Question: What is the main concern?
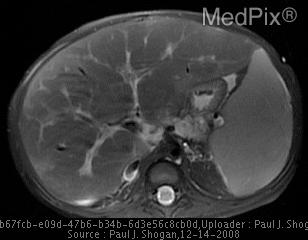
Answer: The findings suggest AP radiograph of the chest and abdomen demonstrates hypoinflated lungs, with a markedly distended abdomen.
AP radiograph of the chest and abdomen demonstrates centrally placed loops of bowel, with prominent hepatic and renal shadows.
Cross table lateral radiograph demonstrates anteriorly displaced loops of bowel with a posterior abdominal mass.  Hypoinflated lung volumes are also seen.
Longitudal sonographic image through the right lobe of the liver reveals periportal heterogeneity, consistent with early hepatic fibrosis. No hepatic masses are seen.  An enlarged hyperechoic right kidney is partially shown with loss of the corticomedullary differentiation.
Sonographic images through the kidneys reveals enlarged hyperechoic kidneys with loss of the corticomedullary differentiation.  The right kidney measuring 16.6 cm and the left kidney measures 18.5 cm in greatest dimension.
MR images through the kidneys demonstrates a morphologically abnormal and markedly enlarged right kidney.  The patient is status-post left nephrectomy.  Mild hepatosplenomegaly is also seen.. Axial T2 weighted MR image through the liver demonstrates mild hepatosplenomegaly.. The patient might have a history of 2 day old male with abdominal distention..